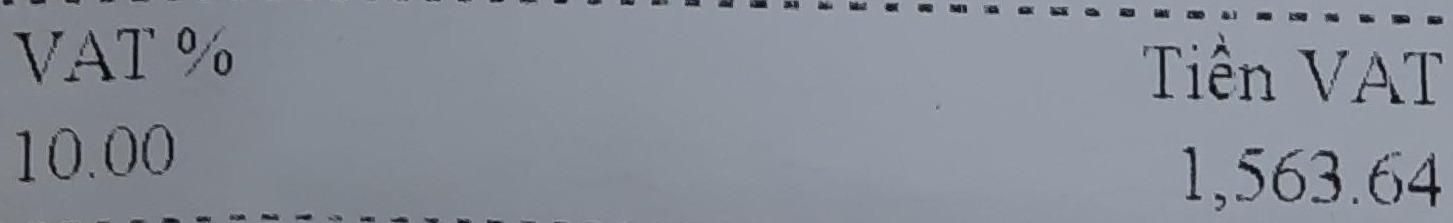
<table>
<tr>
<th>VAT %</th>
<th>Tiền VAT</th>
</tr>
<tr>
<td>10.00</td>
<td>1,563.64</td>
</tr>
</table>